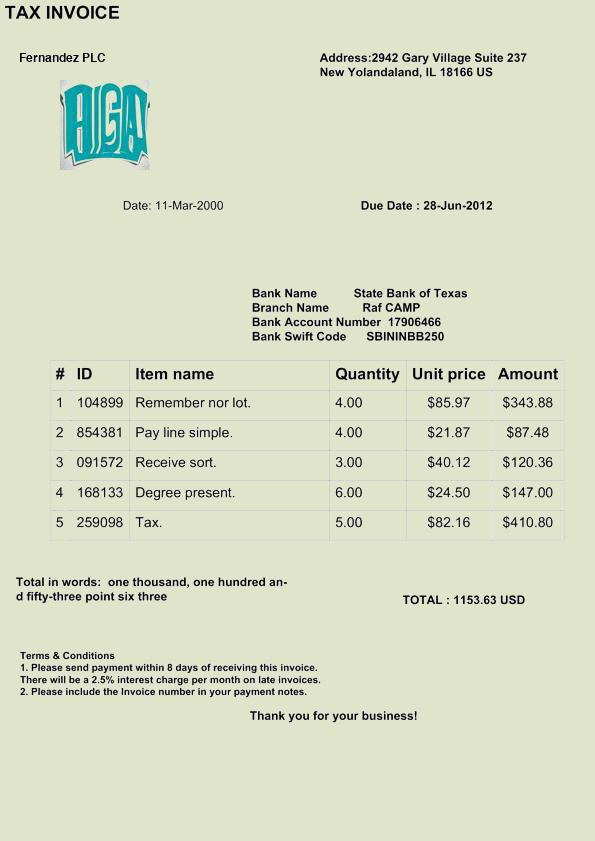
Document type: Invoice